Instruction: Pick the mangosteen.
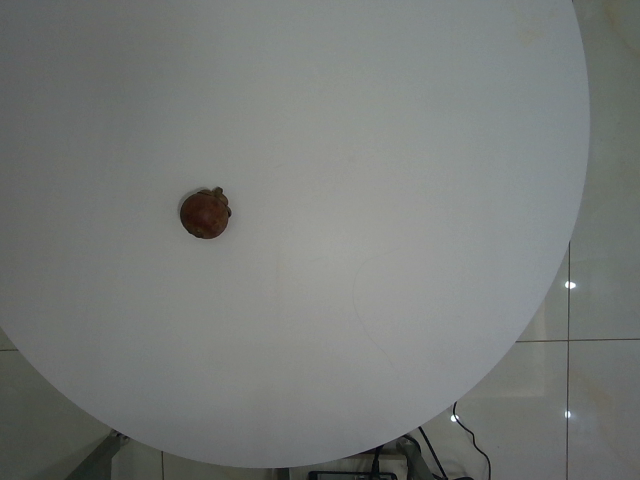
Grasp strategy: vertical